Question: What do the imaging results show?
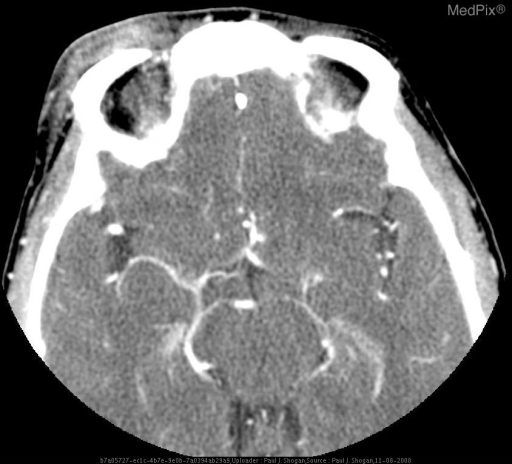
Answer: The imaging shows Contrast enhanced axial and coronal CT images reveal abnormal infiltration and thickening of the right preseptal soft tissues, extending into the right medial canthus. No postseptal extension is noted.  No peripheral enhancing fluid collections are seen.   Additionally, images demonstrate an enhancing lentiform mass along the superoposterior aspect of the right globe. Contrast enhanced axial and coronal CT images reveal abnormal infiltration and thickening of the right preseptal soft tissues, extending into the right medial canthus. No postseptal extension is noted.  No peripheral enhancing fluid collections are seen..